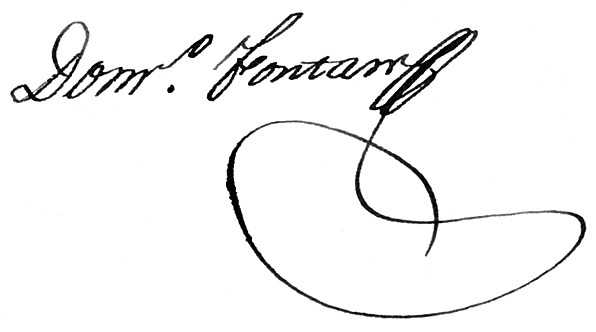
Signature of: domingo fontán